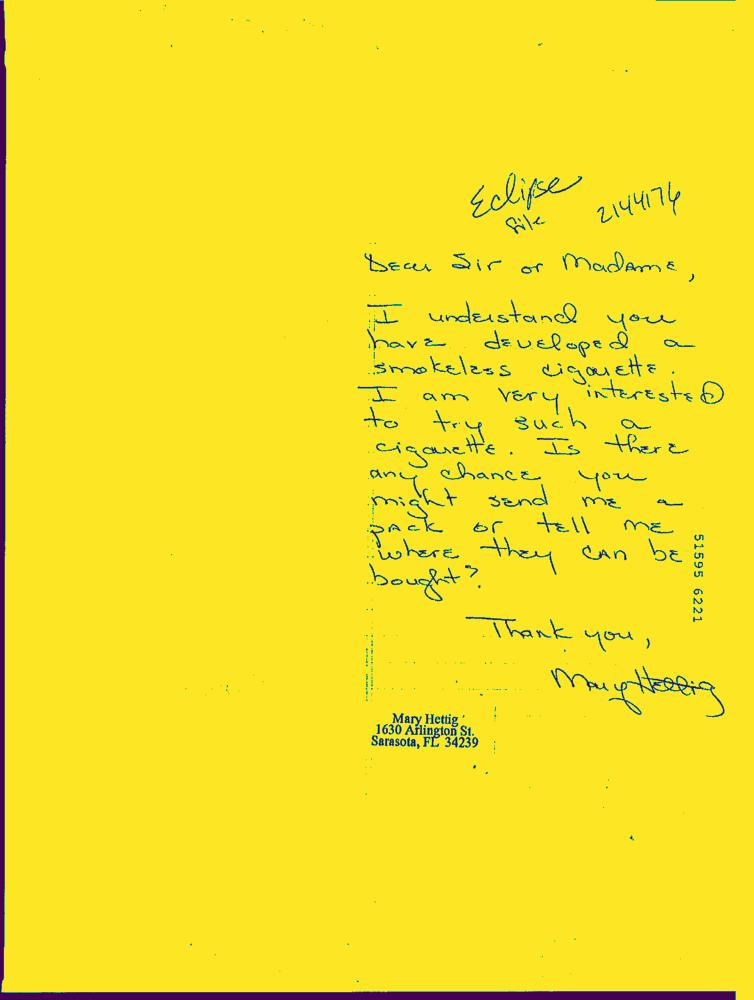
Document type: Hand-Written